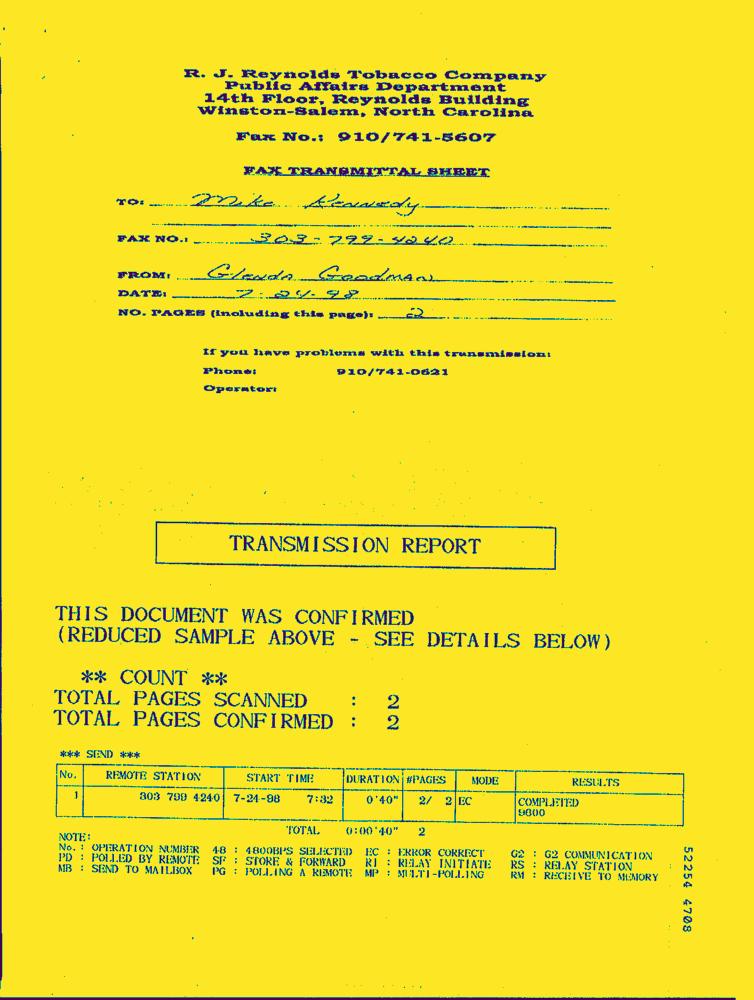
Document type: AD